Question: What is the suspected problem?
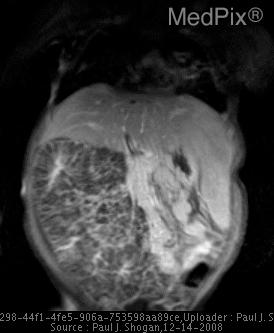
Answer: The findings suggest AP radiograph of the chest and abdomen demonstrates hypoinflated lungs, with a markedly distended abdomen.
AP radiograph of the chest and abdomen demonstrates centrally placed loops of bowel, with prominent hepatic and renal shadows.
Cross table lateral radiograph demonstrates anteriorly displaced loops of bowel with a posterior abdominal mass.  Hypoinflated lung volumes are also seen.
Longitudal sonographic image through the right lobe of the liver reveals periportal heterogeneity, consistent with early hepatic fibrosis. No hepatic masses are seen.  An enlarged hyperechoic right kidney is partially shown with loss of the corticomedullary differentiation.
Sonographic images through the kidneys reveals enlarged hyperechoic kidneys with loss of the corticomedullary differentiation.  The right kidney measuring 16.6 cm and the left kidney measures 18.5 cm in greatest dimension.
MR images through the kidneys demonstrates a morphologically abnormal and markedly enlarged right kidney.  The patient is status-post left nephrectomy.  Mild hepatosplenomegaly is also seen.. Post-gadolinium T1 weighted coronal MR again demonstrates the morphologically abnormal and markedly enlarged right kidney, without significant enhancement.. The patient might have a history of 2 day old male with abdominal distention..